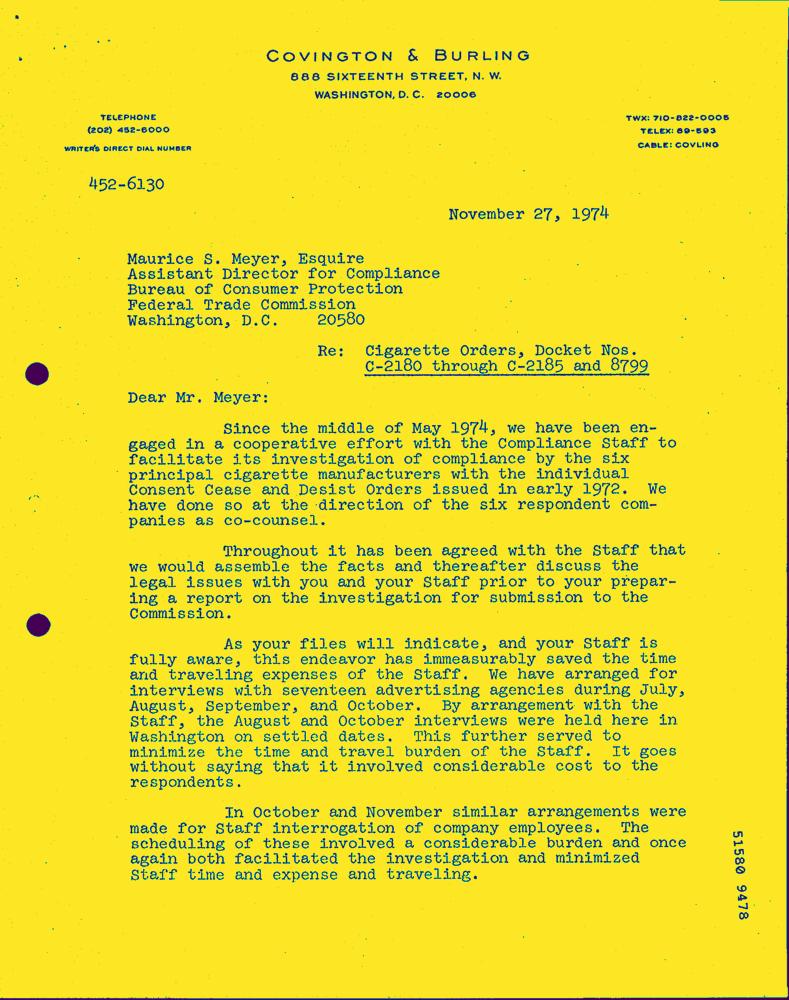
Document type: Letter-Doc